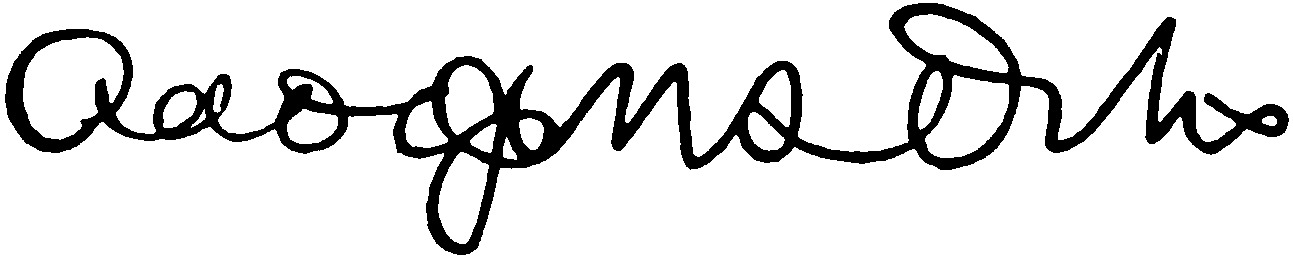
Signature of: adolph ochs